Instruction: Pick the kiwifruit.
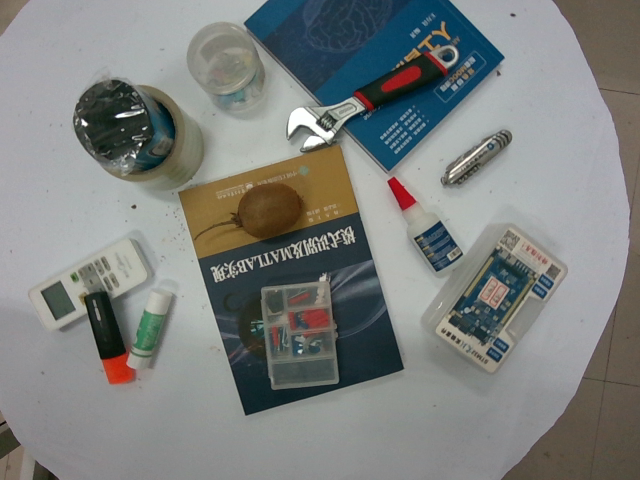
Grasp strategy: vertical